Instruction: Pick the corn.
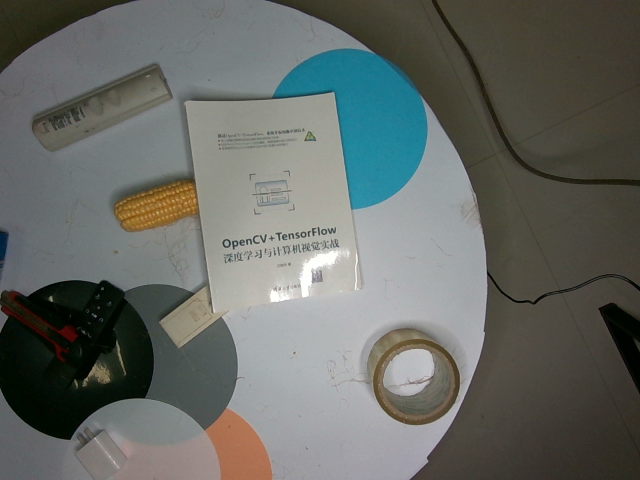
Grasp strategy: vertical